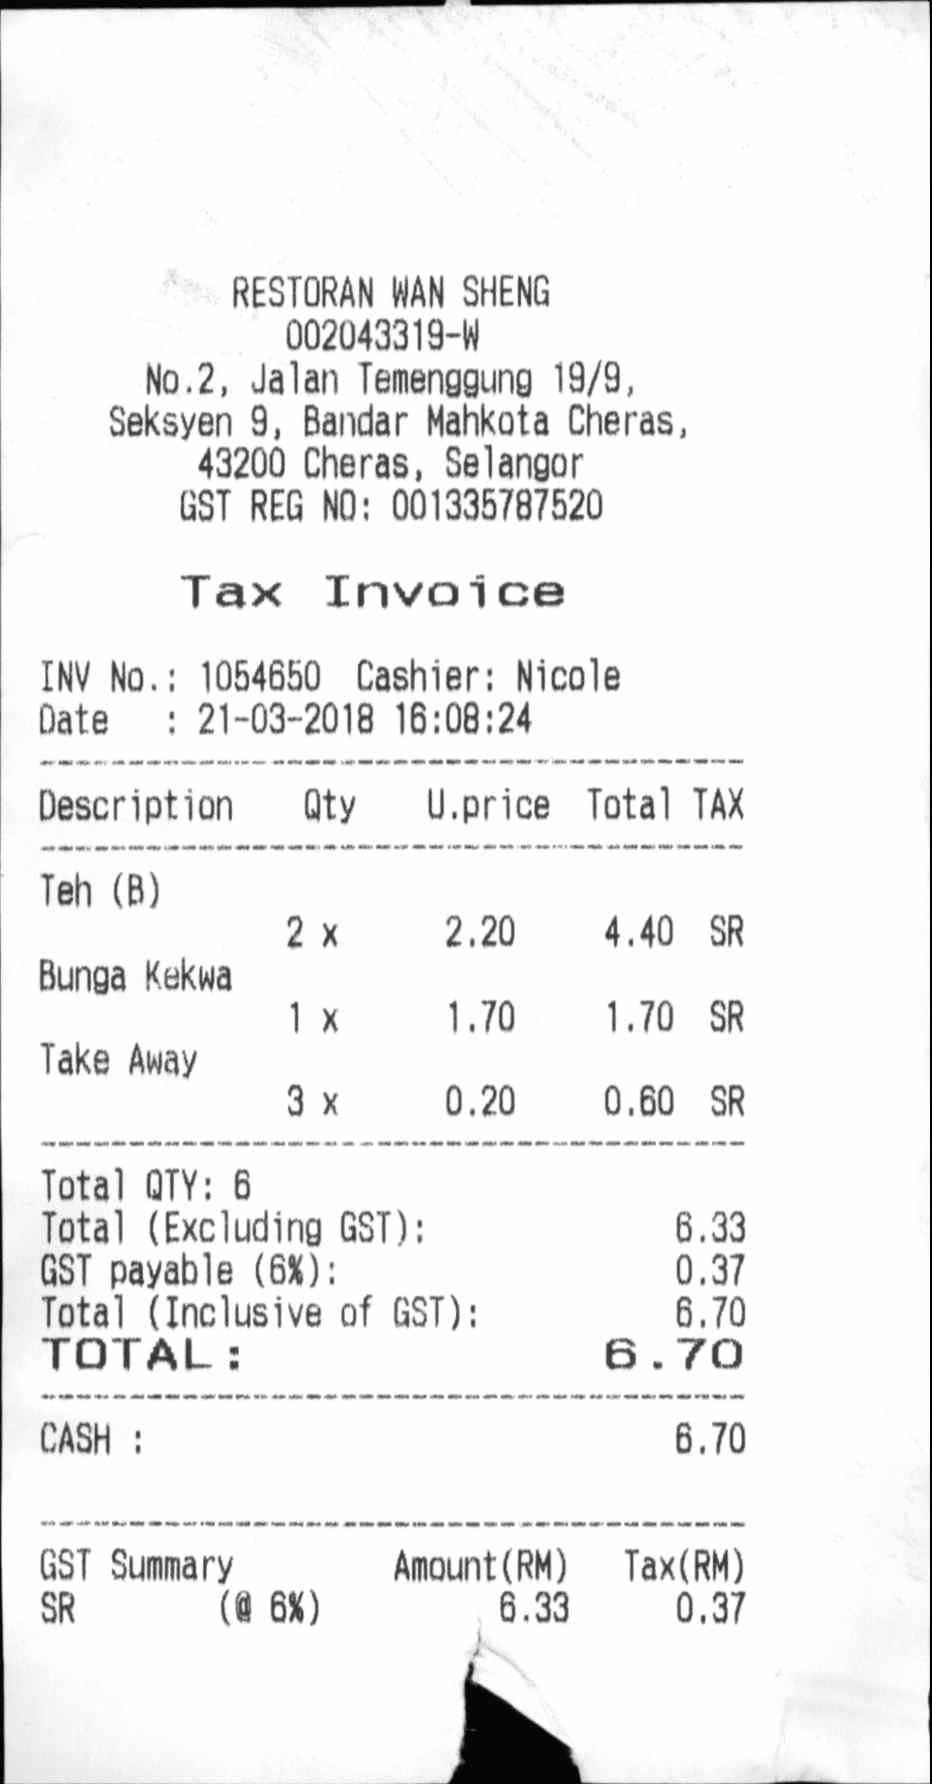
RESTORAN WAN SHENG
002043319-W
NO.2, JALAN TEMENGGUNG 19/9,
SEKSYEN 9, BANDAR MAHKOTA CHERAS,
43200 CHERAS, SELANGOR
GST REG NO: 001355787520
INV NO.: 1054650
CASHIER: THANDAR
DATE
: 21-03-2018 16:08:24
DESCRIPTION
QTY
U.PRICE
TOTAL
TAX
TEH (B)
2 X
2.20
4.40
SR
BUNGA KEKWA
1 X
1.70
1.70
SR
TAKE AWAY
3 X
0.20
0.60
SR
TATAL QTY:6
TOTAL (EXCLUDING GST):
6.33
GST PAYABLE (6%):
0.37
TOTAL (INCLUSIVE OF GST):
6.70
TOTAL:
6.70
CASH:
6.70
GST SUMMARY
AMOUNT (RM)
TAX (RM)
SR
(@ 6%)
6.33
0.37
TAX INVOICE